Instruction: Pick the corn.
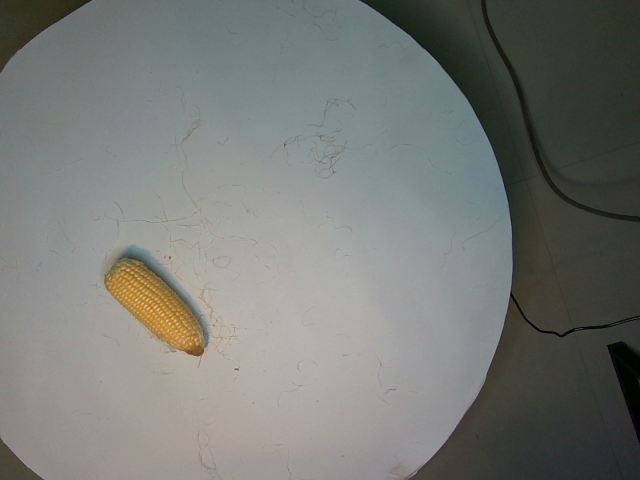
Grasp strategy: vertical